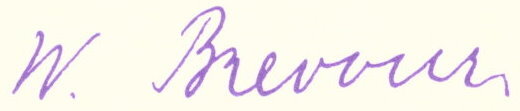
Signature of: wilhelm brecour